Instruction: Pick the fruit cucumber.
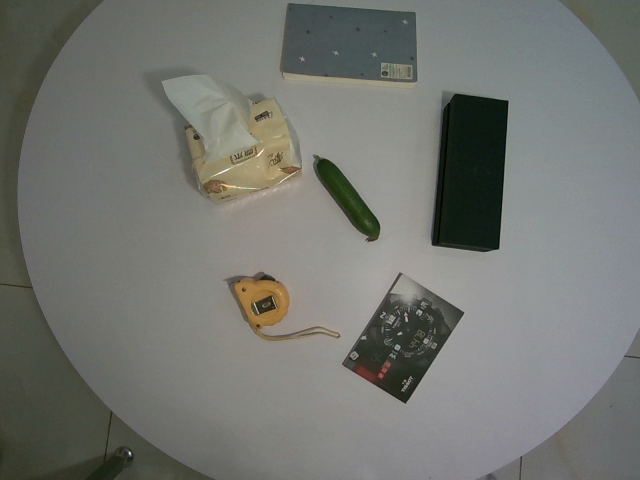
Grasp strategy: vertical